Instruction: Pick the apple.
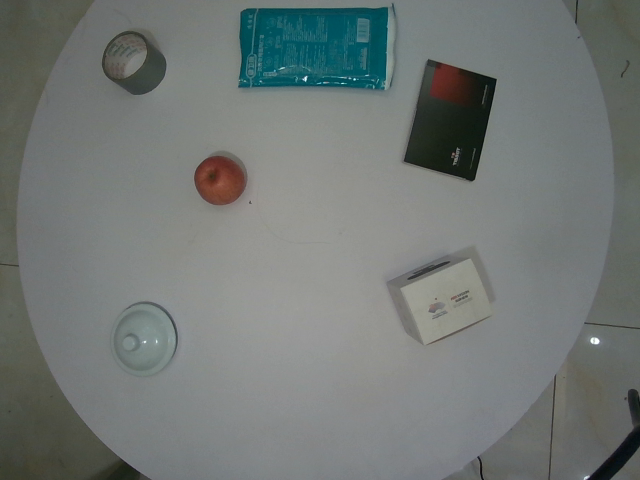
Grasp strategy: vertical